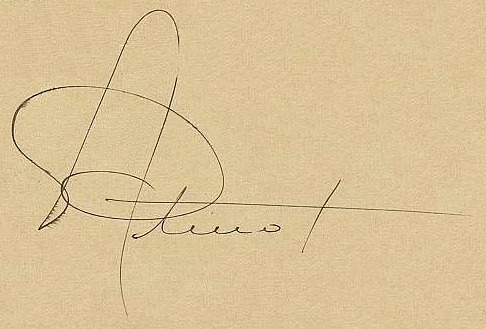
Signature of: émile bertinot